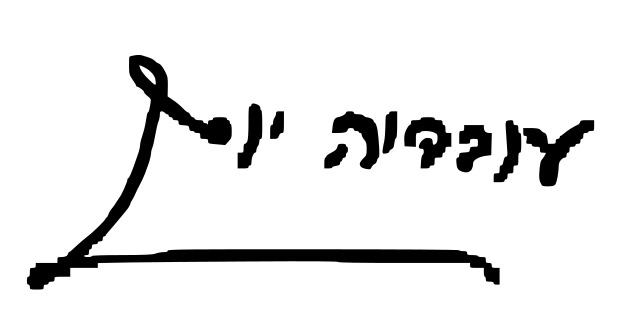
Signature of: ovadia joseph